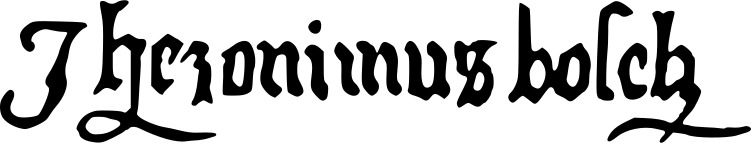
Signature of: hieronymus bosch